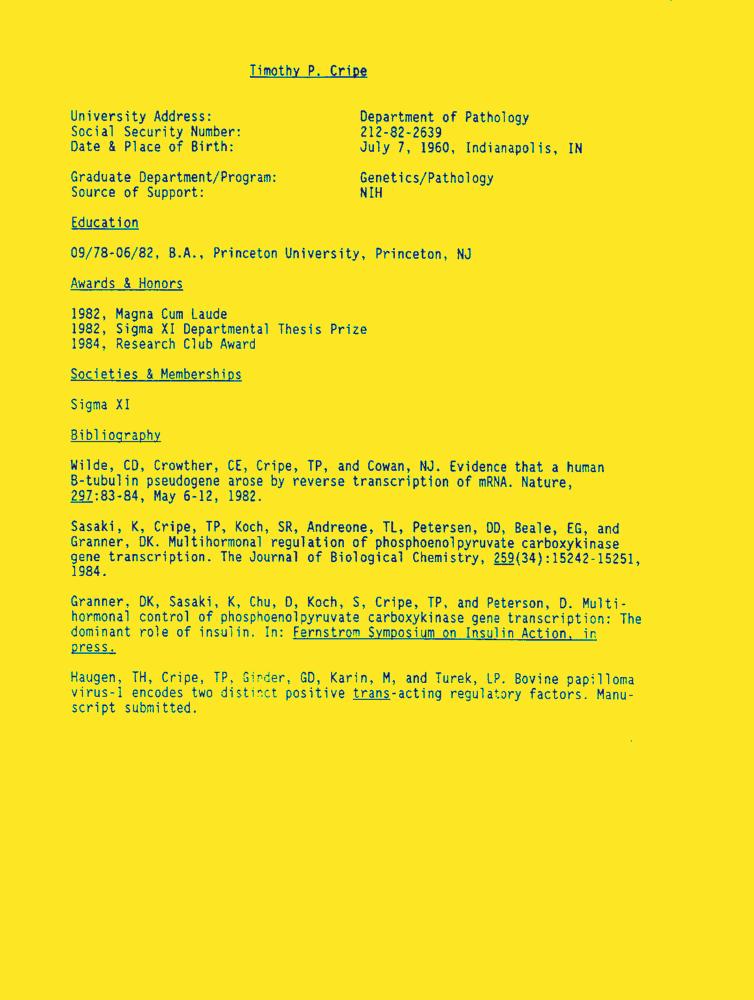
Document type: Resume-Doc